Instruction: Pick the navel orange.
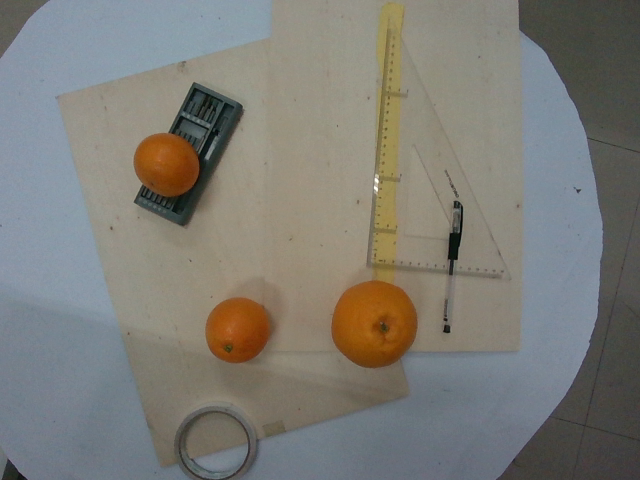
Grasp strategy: vertical